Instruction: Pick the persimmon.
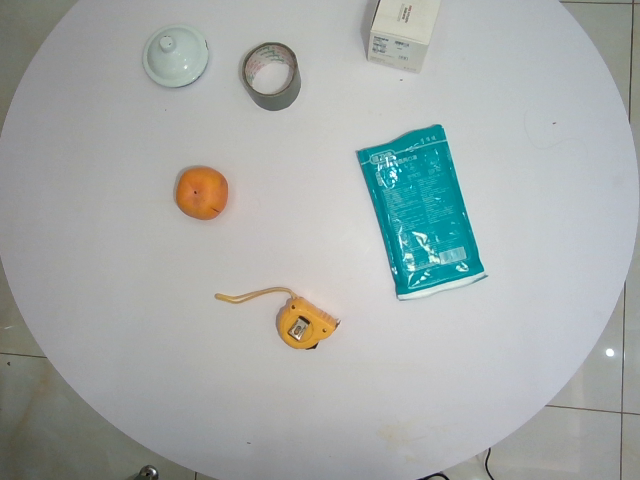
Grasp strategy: vertical